Identify and extract the amount in words, amount in numbers, payee name, cheque date, and bank name from the image.
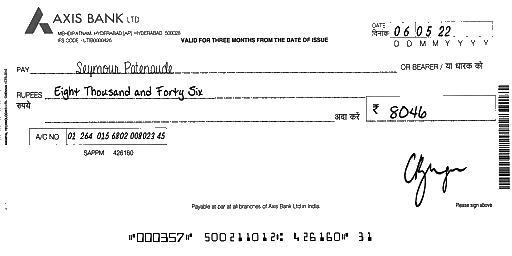
amt_in_words: Eight Thousand and Forty Six
amt_in_figures: 8046
payee_name: Seymour Patenaude
bank_name: AXIS BANK
cheque_date: 06/05/22